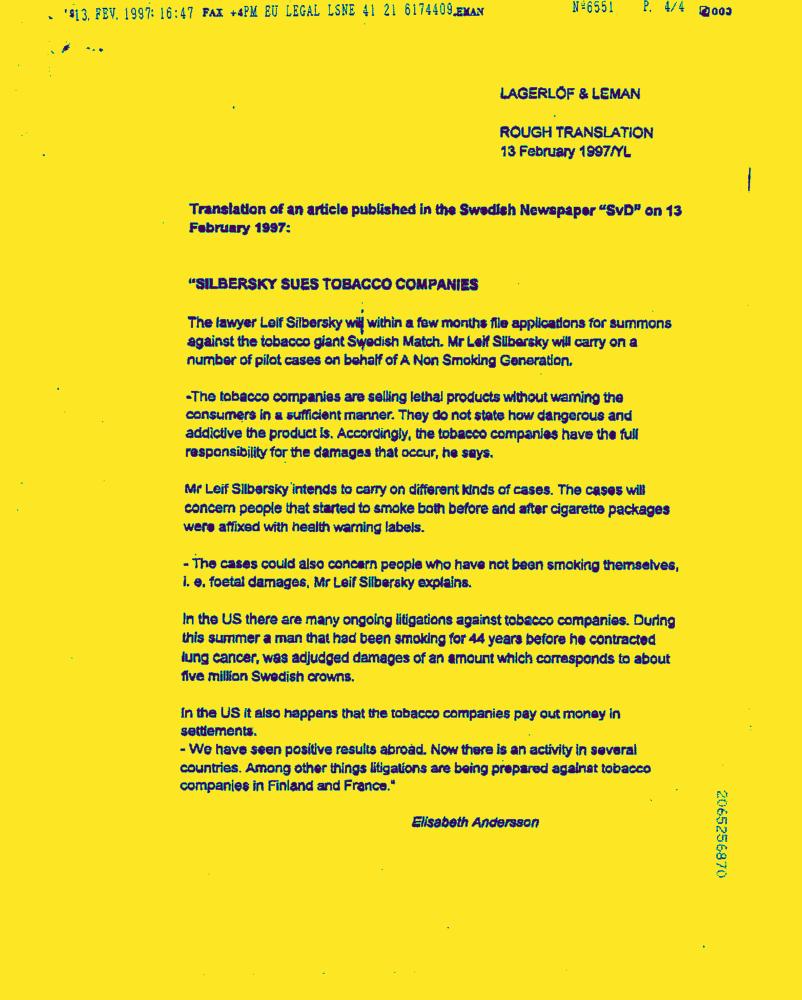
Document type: News-Article